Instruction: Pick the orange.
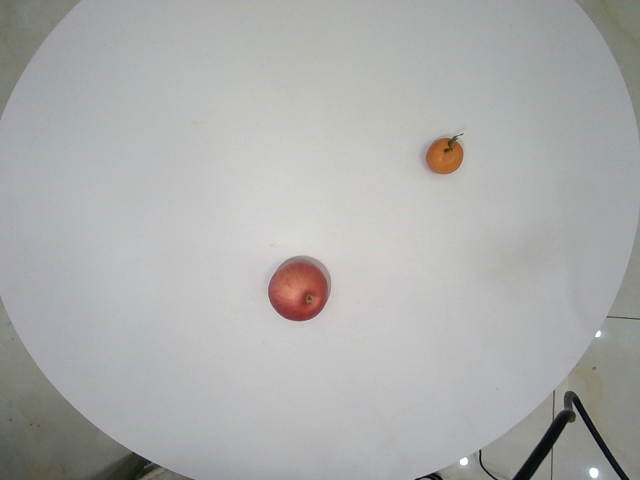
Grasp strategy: vertical